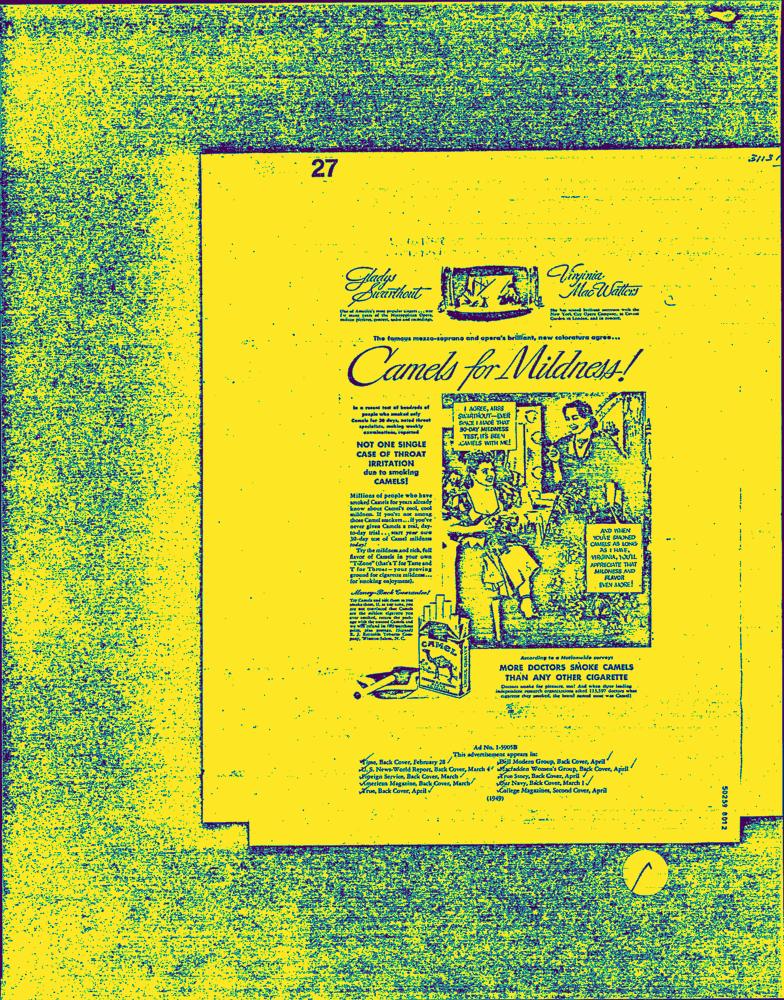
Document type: AD